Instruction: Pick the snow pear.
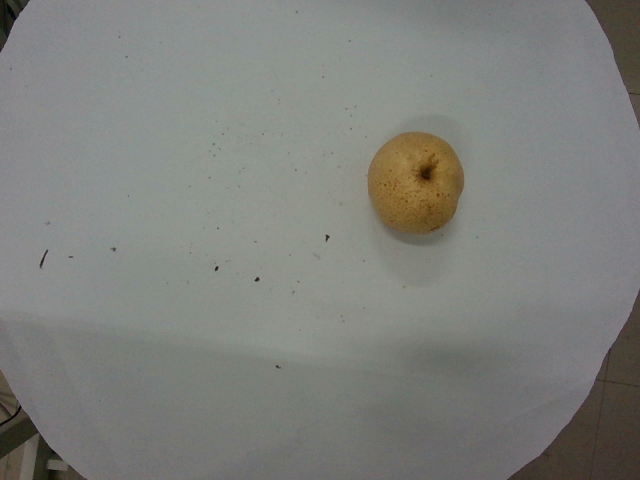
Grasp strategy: vertical